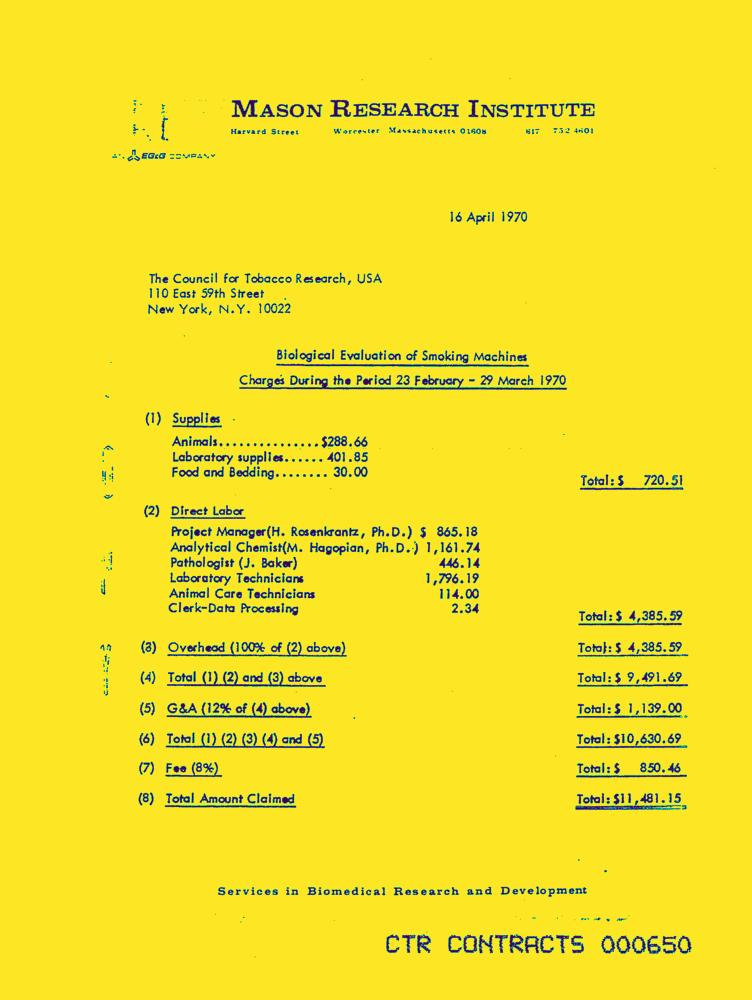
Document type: Invoice-Doc